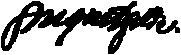
Signature of: françois picquet